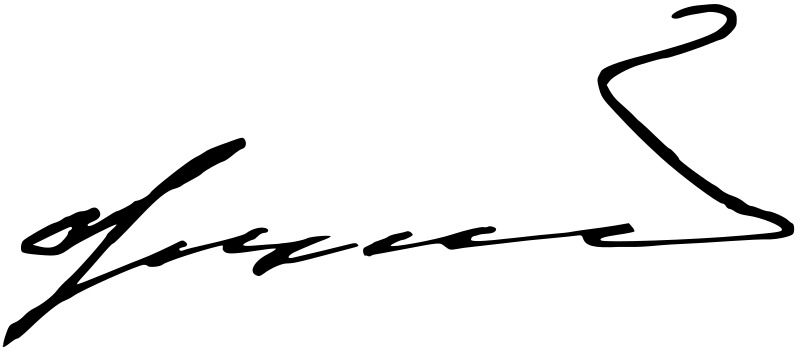
Signature of: ivan fundukley